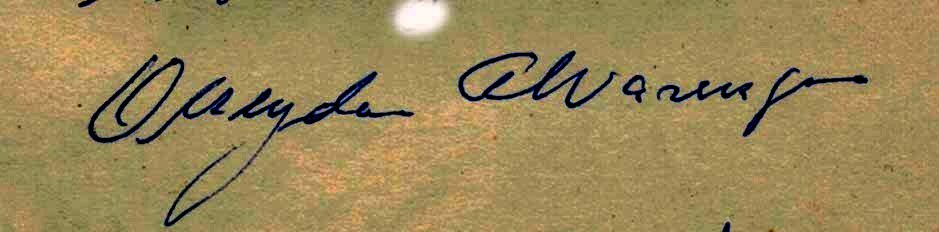
Signature of: oneida alvarenga